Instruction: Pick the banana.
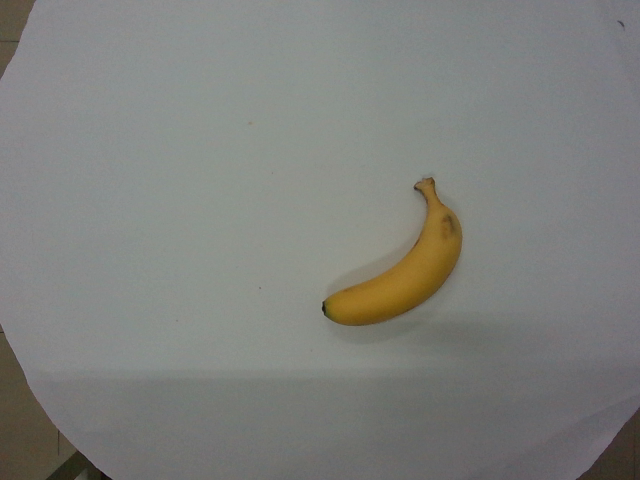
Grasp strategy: vertical